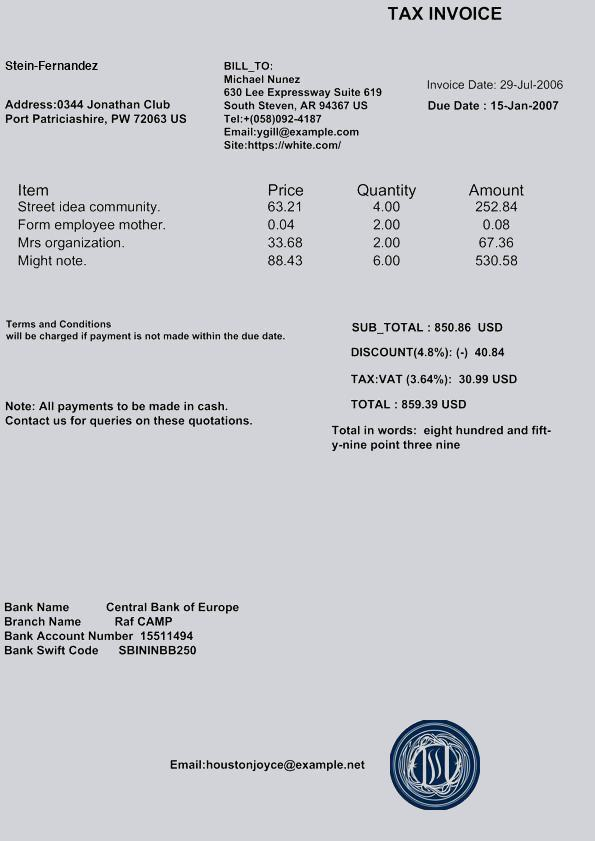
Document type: Invoice